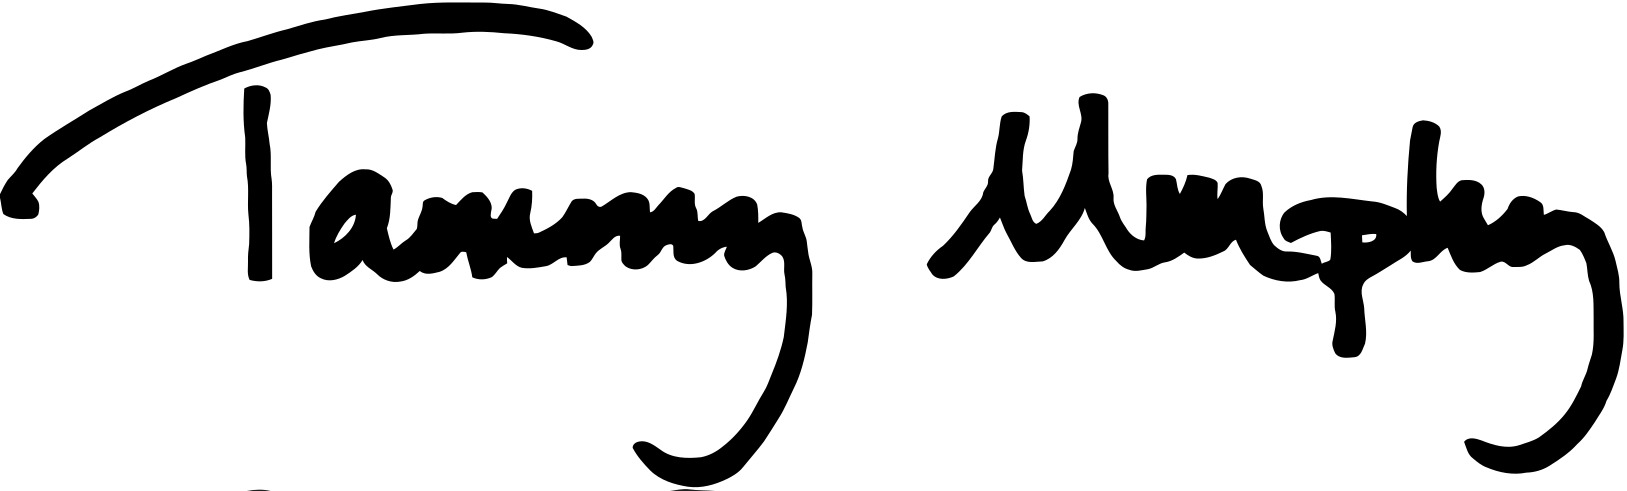
Signature of: tammy murphy